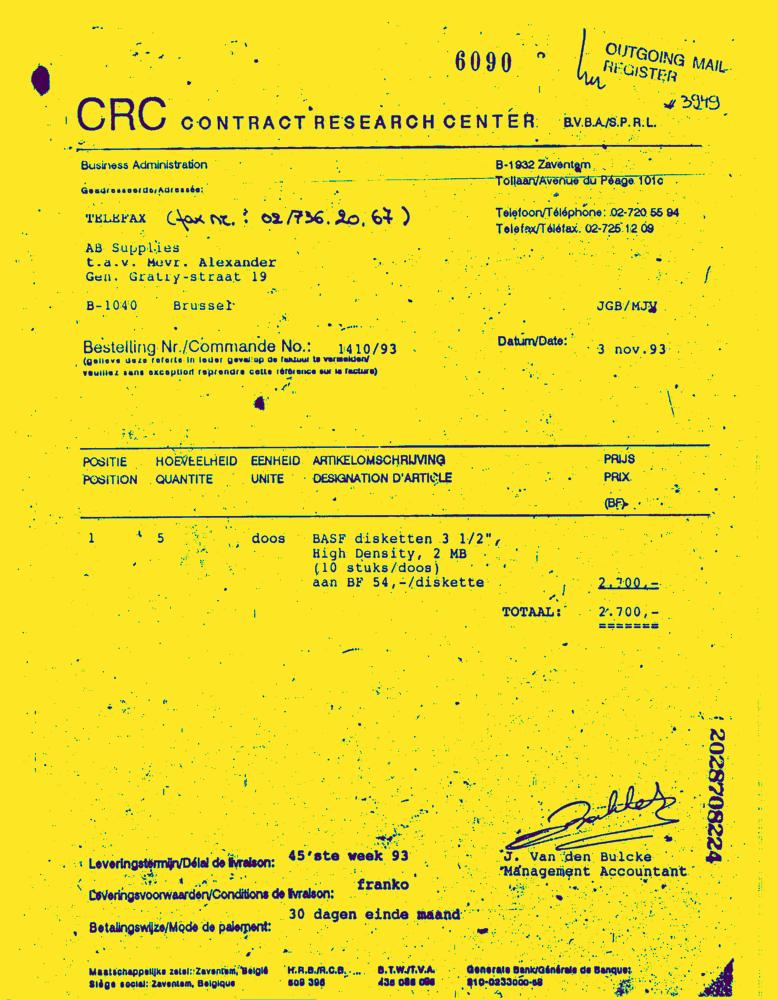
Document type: Invoice-Doc